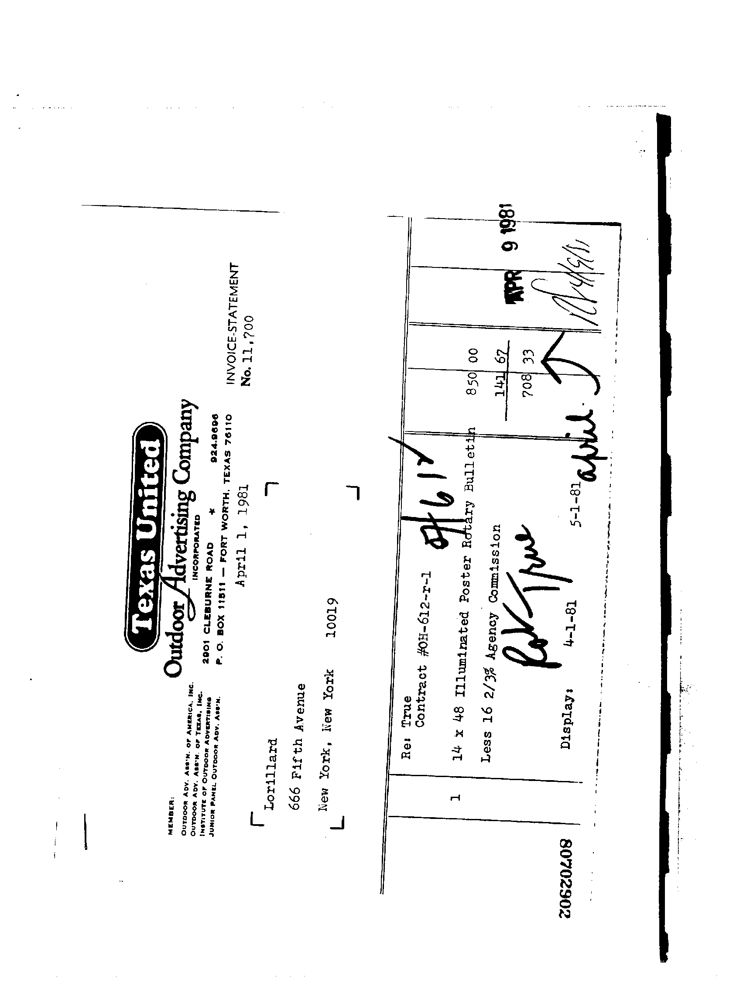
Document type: Invoice